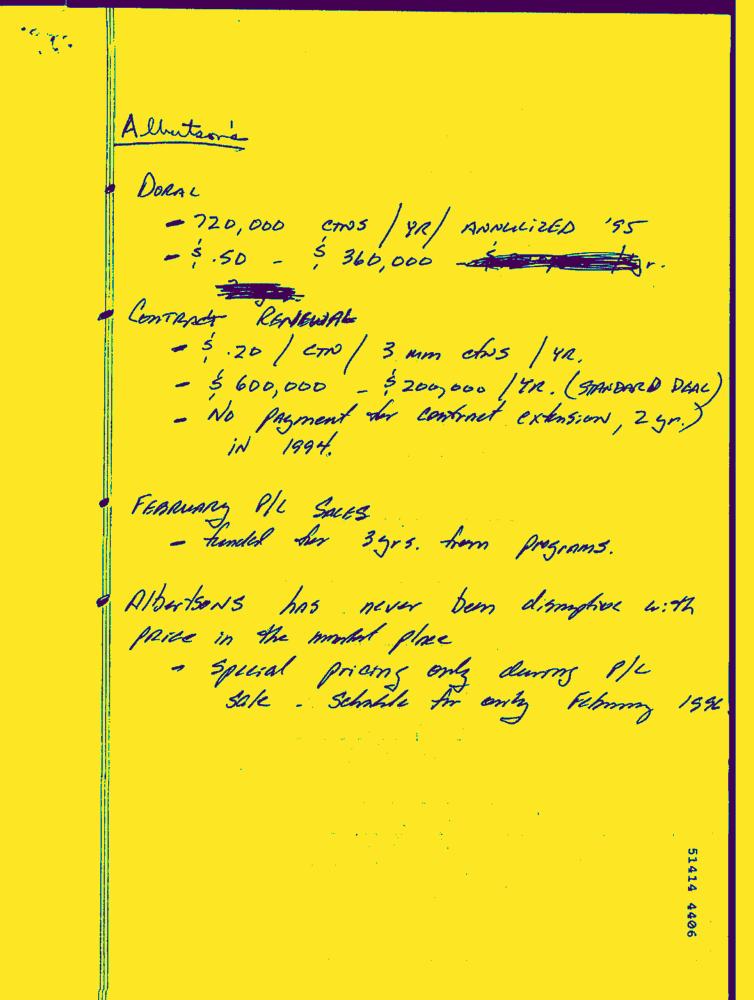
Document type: Hand-Written